Question: What was observed in the imaging?
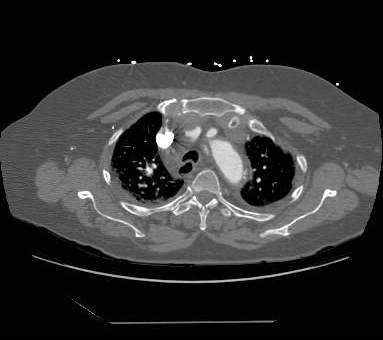
Answer: The imaging shows Multiple axial CT images of the chest with intravenous contrast material demonstrates a Stanford type A thoracic aortic dissection, with a clear intimal flap separating the true and false lumens of the ascending aorta.  Additionally, the pericardium full of dense fluid, likely hemopericardium. Multiple axial CT images of the chest with intravenous contrast material demonstrates a Stanford type A thoracic aortic dissection, with a clear intimal flap separating the true and false lumens of the ascending aorta.  Additionally, a pericardial effusion is noted suspicious for hemopericardium..